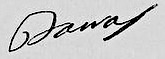
Signature of: paul françois jean nicolas vicomte de barras